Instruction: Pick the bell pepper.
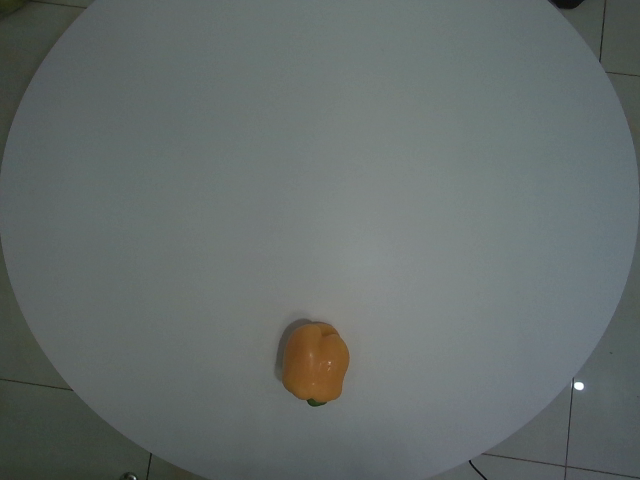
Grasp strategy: vertical